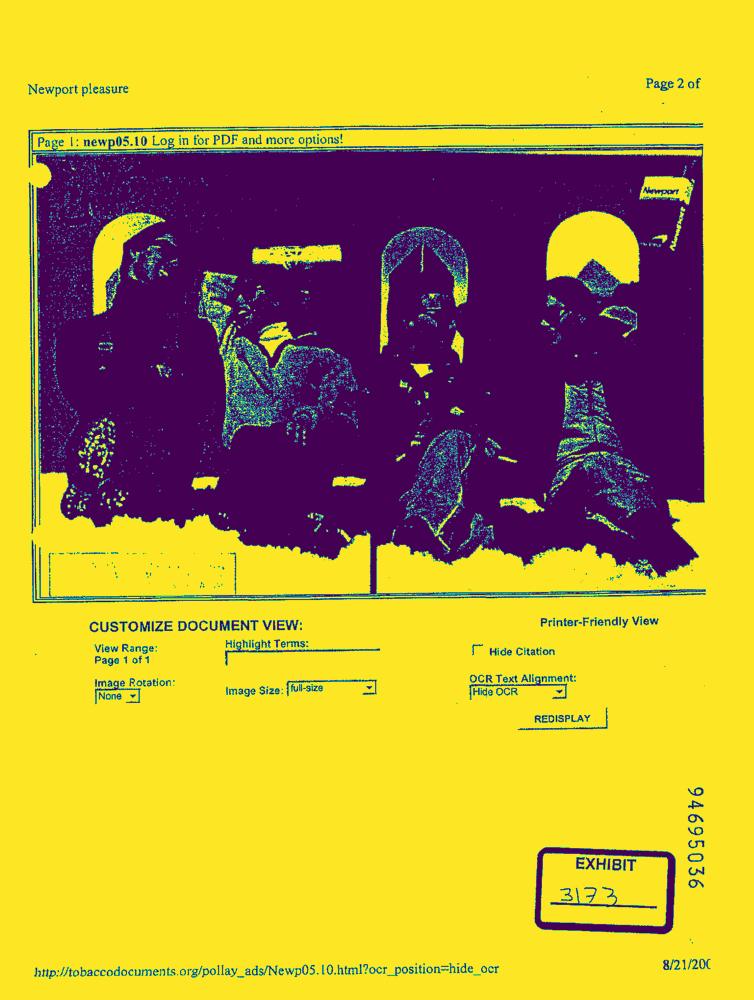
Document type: AD